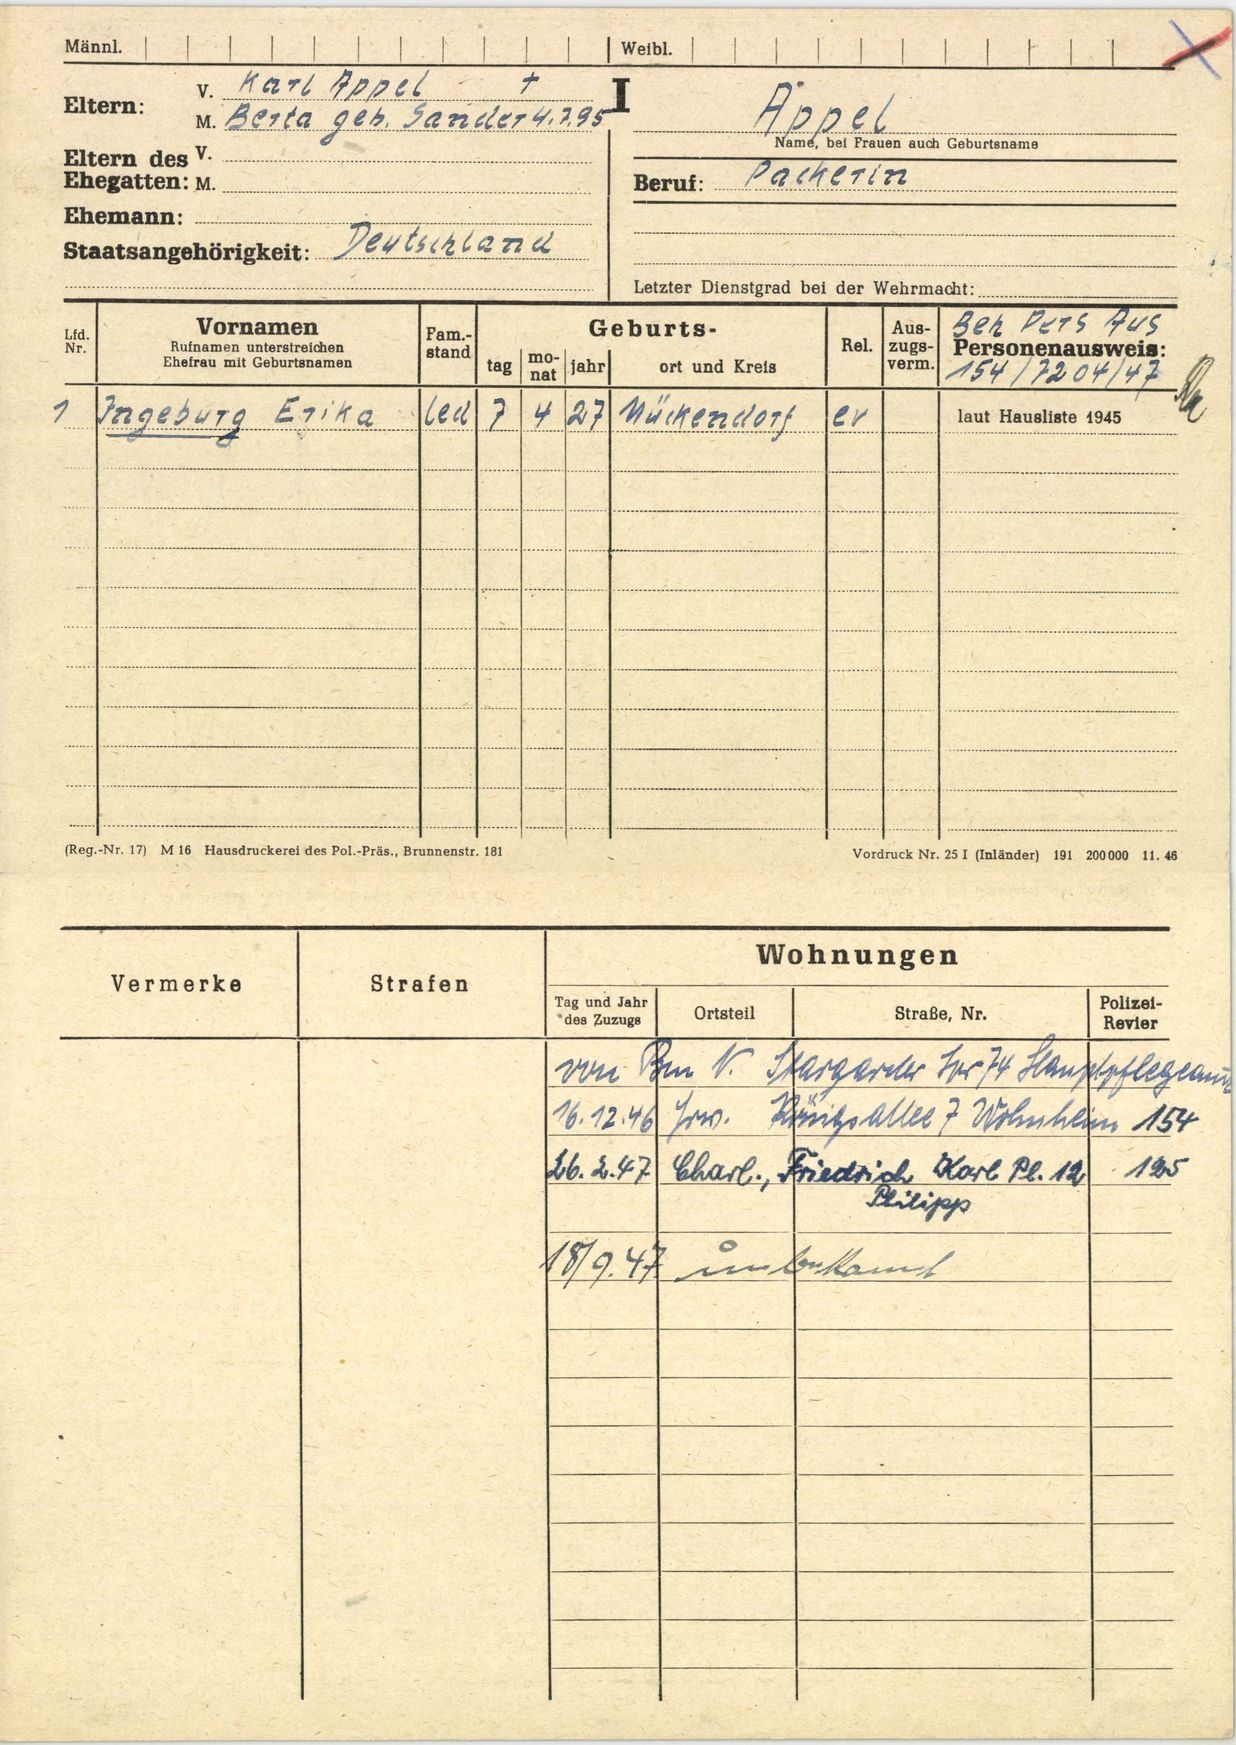
Appel